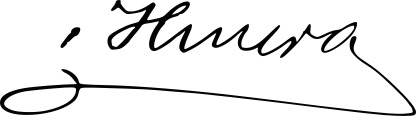
Signature of: carlos herrera y luna